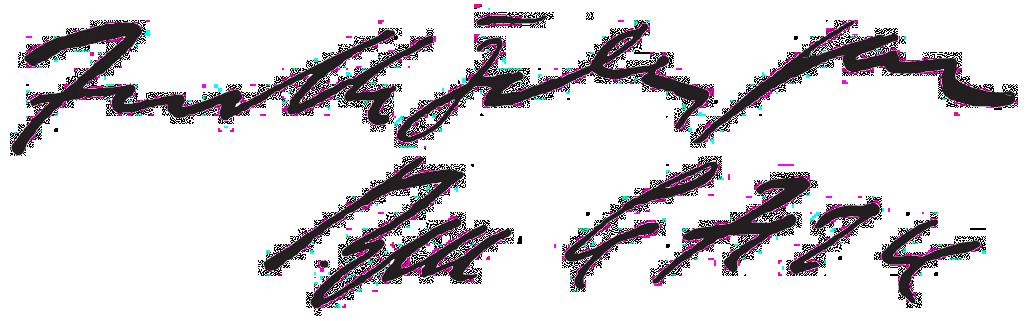
Signature of: benjamin le fevre